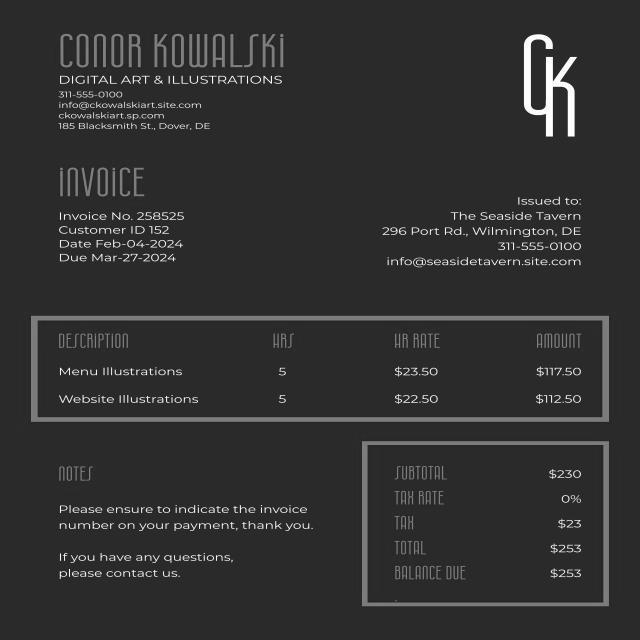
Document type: Invoice